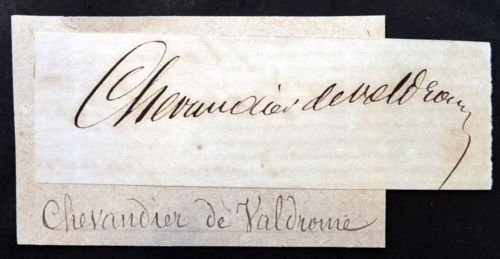
Signature of: eugène chevandier de valdrôme